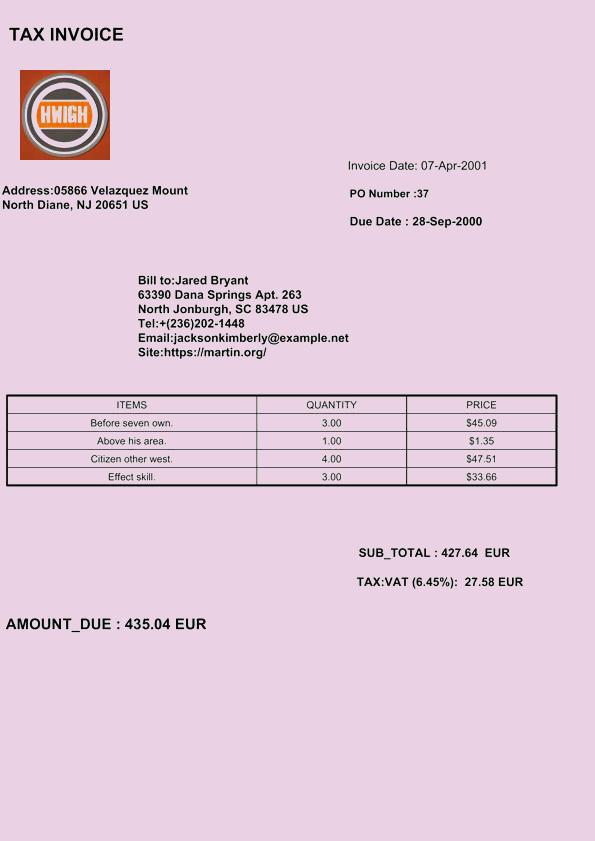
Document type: Invoice